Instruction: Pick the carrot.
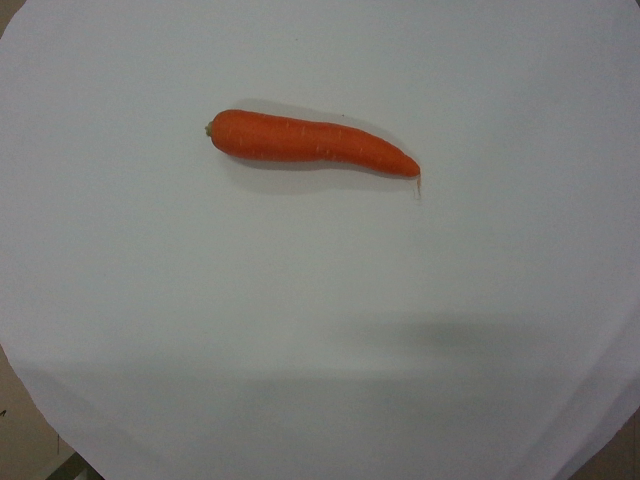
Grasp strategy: vertical